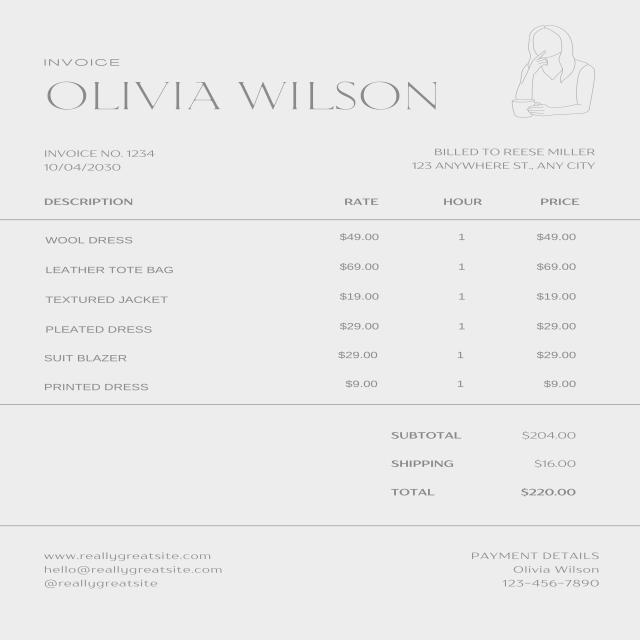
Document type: Invoice